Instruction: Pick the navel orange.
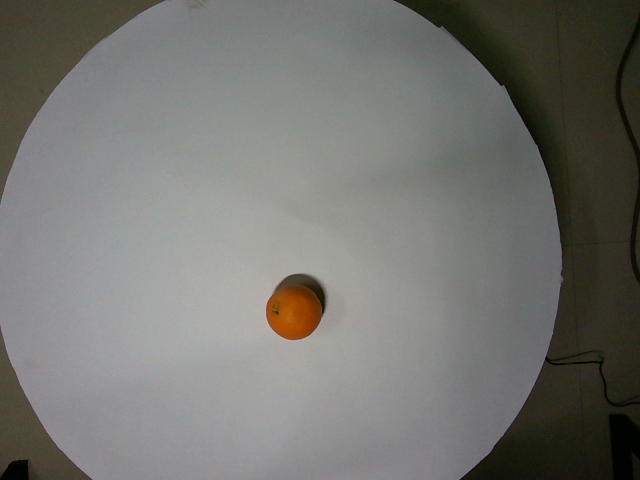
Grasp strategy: vertical